Question: Describe the condition in detail:
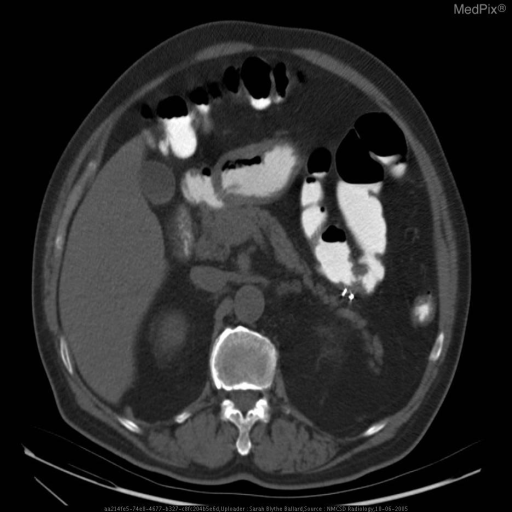
Answer: The disease is discussed as: A lower gastrointestinal bleed (LGIB) is hemorrhage distal to the ligament of Treitz and includes hemorrhage of the small bowel and colon.  Common etiologies include diverticulosis, angiodysplasia, neoplasm, and inflammatory bowel disease (IBD) [1].  The most common etiology in patients over 50 is diverticulosis, while the most common etiology in young patients is IBD [1].  Infection is the most common etiology in immunocompromised hosts [1].

     Acute lower gastrointestinal (GI) hemorrhage is a potentially life threatening condition.  Although most cases can be managed medically, 10-15% require intervention to control the hemorrhage [2].  Therapeutic options include surgery, vasopressin infusion, endoscopy, and transcatheter embolization.  Surgery is associated with mortality rates as high as 15-30% in emergent operations, and vasopressin is associated with high rates of rebleeding and systemic side effects [2].  Although colonoscopy has become first line in the investigation and treatment of lower GI hemorrhage, endoscopy is limited in cases of massive hemorrhage because the presence of copious amounts of blood and stool in the bowel may prevent visualization of a bleeding source [2].  Given a positive dynamic bleeding scan, mesenteric angiography becomes important not only because it localizes active bleeding, but also because it provides a pathway for potential treatment [2].  Modern transcatheter embolotherapy has become an option in the the management of lower GI hemorrhage, and microcoils are the preferred embolic agent for many interventionalists [2].

_______________________________________________________________________________________
Table 1.  Complications of LGI Embolization: Incidence of Postembolic Colonic Ischemia
---------------------------------------------------------------------------------------------------------------------
Reference/Yr......#Patients........#Complications(%).....#Clinically Significant Complications(%)
---------------------------------------------------------------------------------------------------------------------
[3]/1996.....................9.....................2 (22.2).........................0 (0.0)*
[4]/1997...................17.....................3 (17.6).........................1 (5.9)
[5]/1998.....................7.....................0 (0.0)..........................0 (0.0)
[6]/1998...................14.....................3 (21.4).........................0 (0.0)*
[7]/1998...................21.....................1 (4.8)..........................0 (0.0)
[8]/1999.....................4.....................1 (25.0).........................0 (0.0)*
[9]/1999...................10.....................7 (70.0).........................0 (0.0)
[10]/2000.................17.....................2 (11.8).........................0 (0.0)
[11]/2000.................17.....................4 (23.5).........................1 (5.9)
[2]/2001...................48.....................6 (12.5).........................0 (0.0)
[12]/2001.................27.....................4 (14.8).........................1 (3.7)*
[13]/2001.................10.....................0 (0.0)..........................0 (0.0)
[14]/2001.................11.....................0 (0.0)..........................0 (0.0)
________________________________________________________________________________________
*Studies in which microcoils are the sole agents of embolization

     Table 1 reviews the literature from the past decade demonstrating the incidence of lower GI postembolization colonic infarction.  Note the graph shows the total number of ischemic complications in each study, as well as the number of clinically significant complications, defined here as those necessitating surgical therapy or causing major morbidity or death.  Numbers in parentheses are percentages.  Asterisks indicate studies in which microcoils were the only agents of embolization.  It is interesting to note that studies from the 1980s (not charted) demonstrate a 20% incidence of clinically significant postembolization infarction, whereas these later studies demonstrate no or few cases of postembolization infarction [2].  It is reasonable to suspect that this difference is a result of the advent of finer coaxial systems and microcoils, which have enabled more distal and selective catheterization and embolization.

     Embolization may not be possible in all patients in whom bleeding is identified at angiographic examination because of several factors.  These factors include vessel spasm, spontaneous cessation of bleeding, and vessel tortuosity [7].  Technical failure caused by these factors occurs in approximately 20% of cases at Naval Medical Center San Diego, which is similar to rates reported in the literature [2],[7].